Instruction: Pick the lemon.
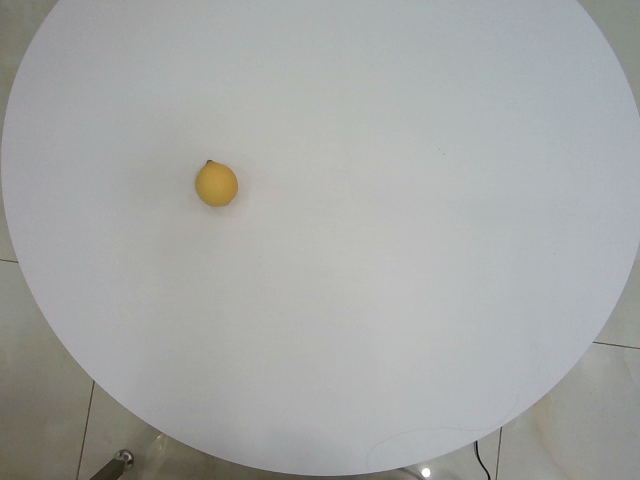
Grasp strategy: vertical